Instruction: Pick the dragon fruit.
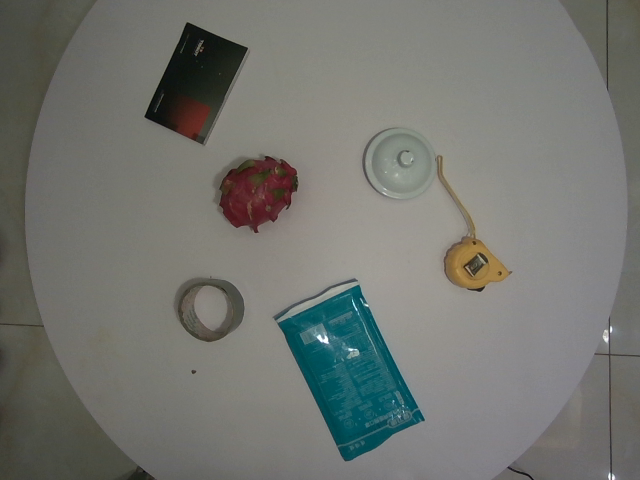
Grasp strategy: vertical